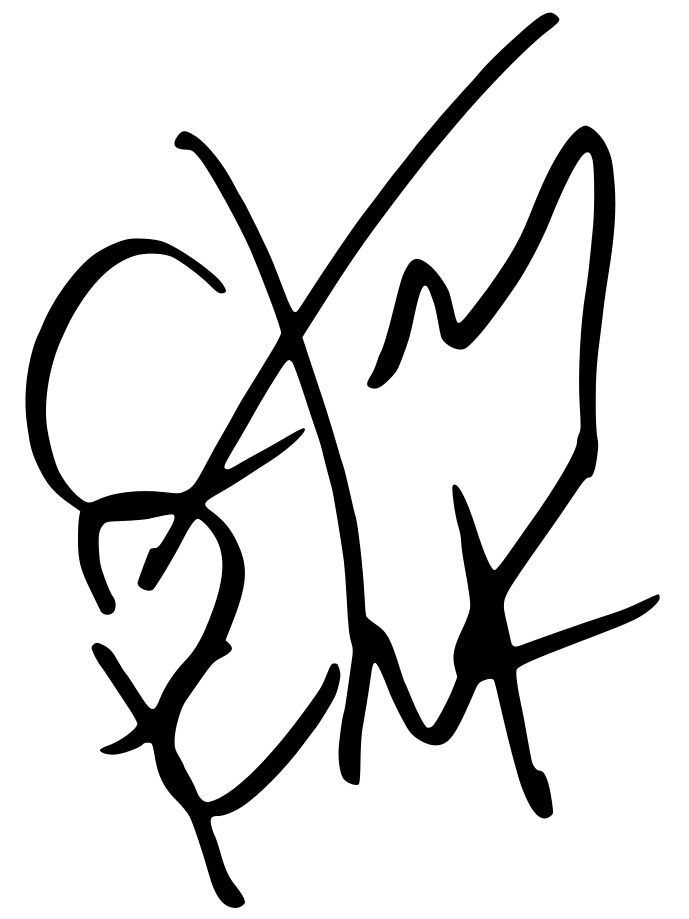
Signature of: cm punk